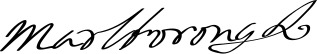
Signature of: john churchill 1st duke of marlborough